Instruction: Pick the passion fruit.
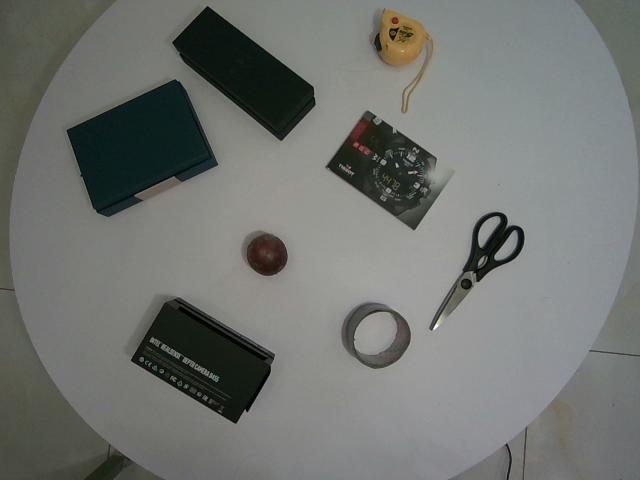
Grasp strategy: vertical